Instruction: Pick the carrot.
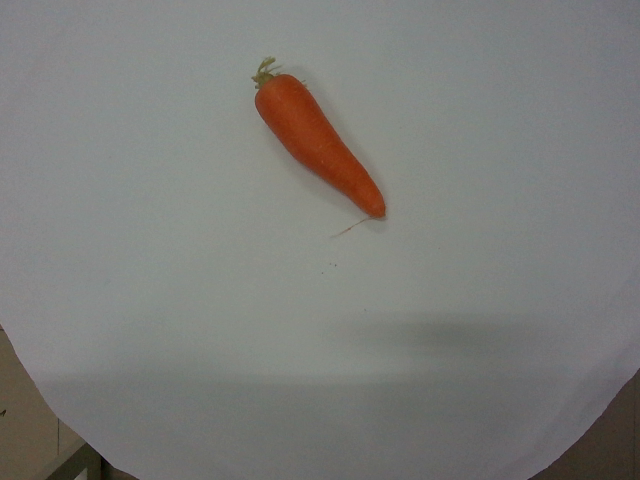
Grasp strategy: vertical